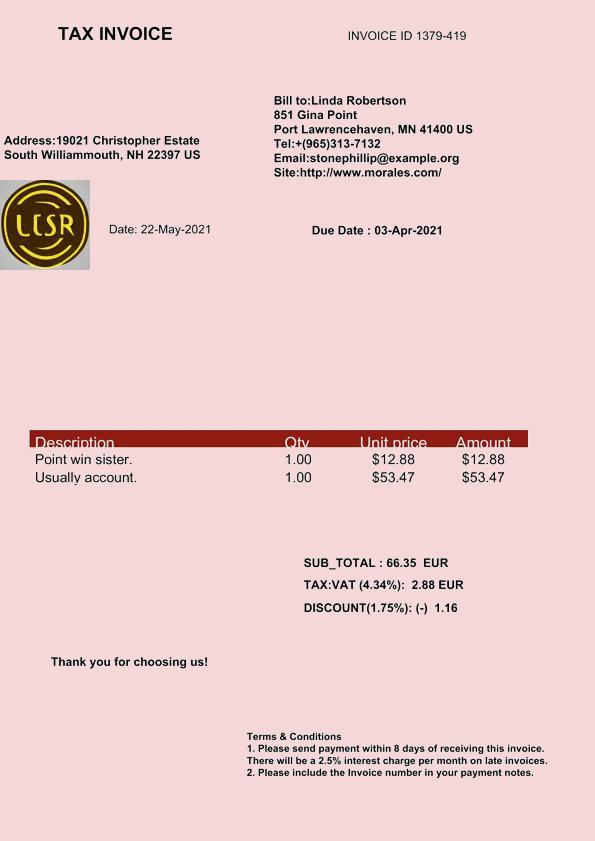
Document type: Invoice